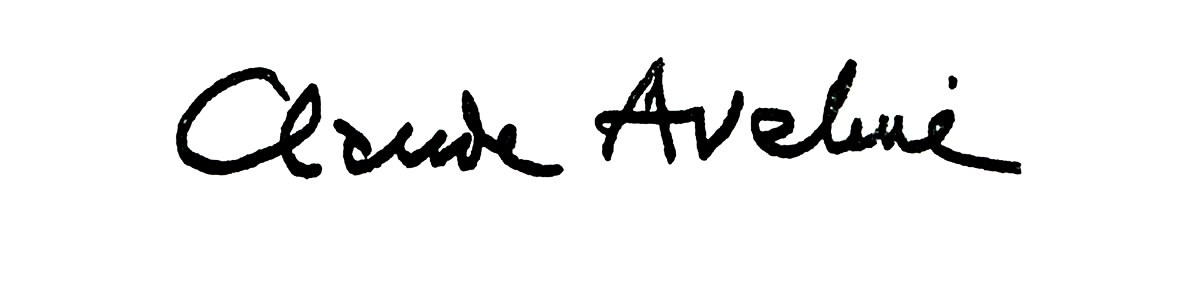
Signature of: claude aveline